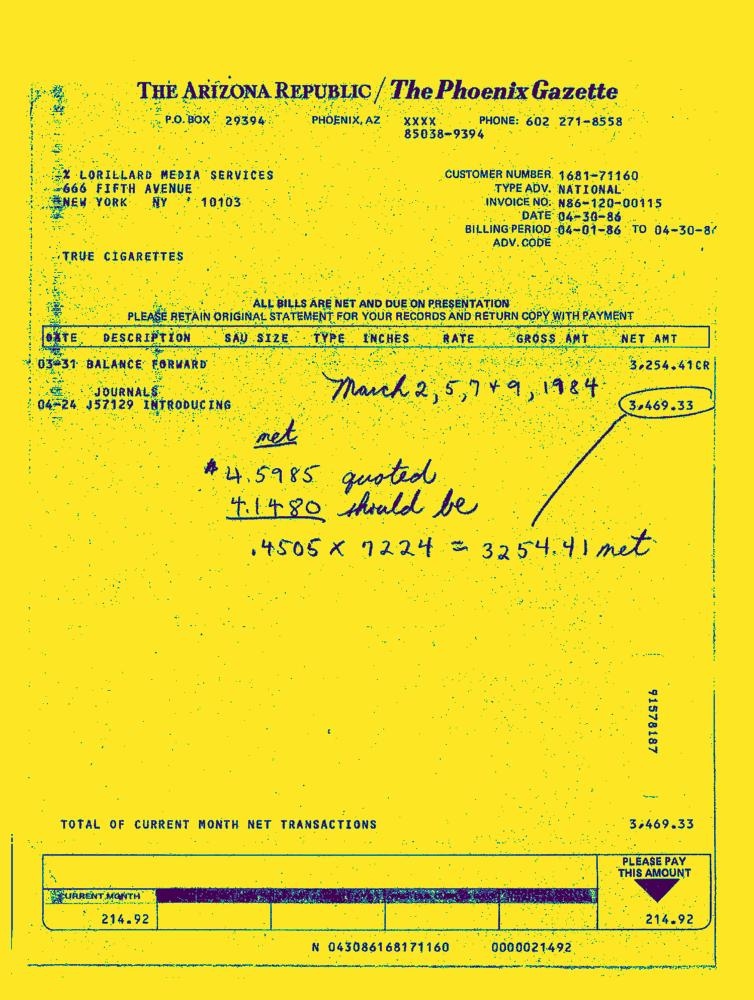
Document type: Invoice-Doc